Question: What might the diagnosis be?
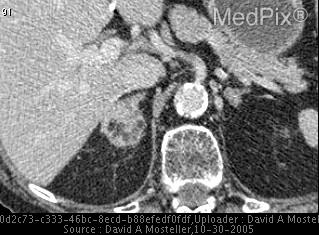
Answer: The possible diagnosis includes Adrenal Myelolipoma
Adrenal Adenoma
Adrenal Carcinoma
Angiomyolipoma, Kidney
Lipoma/Liposarcoma, Soft Tissue.